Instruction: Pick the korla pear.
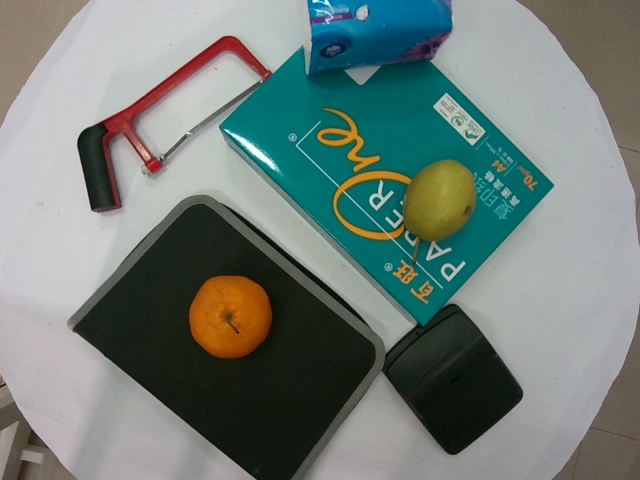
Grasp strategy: vertical